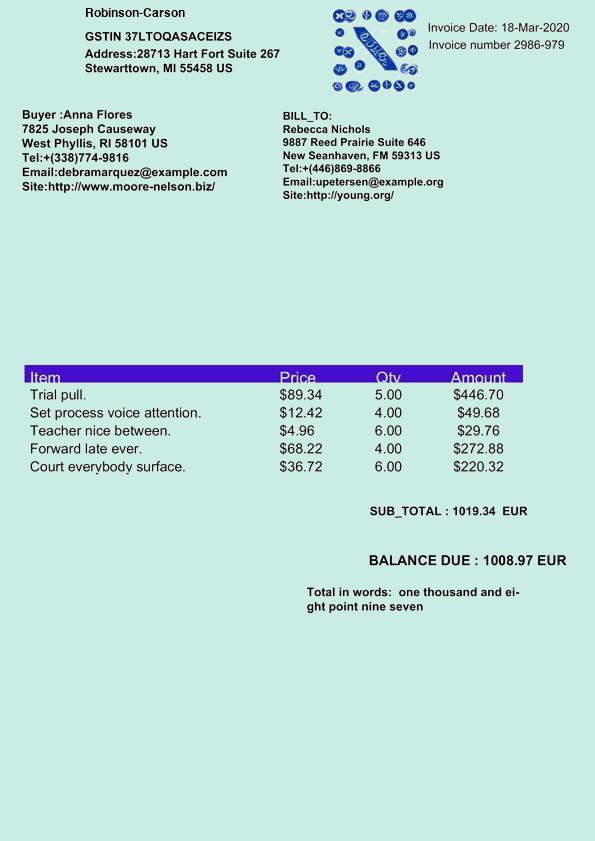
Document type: Invoice